Question: What could the diagnosis suggest?
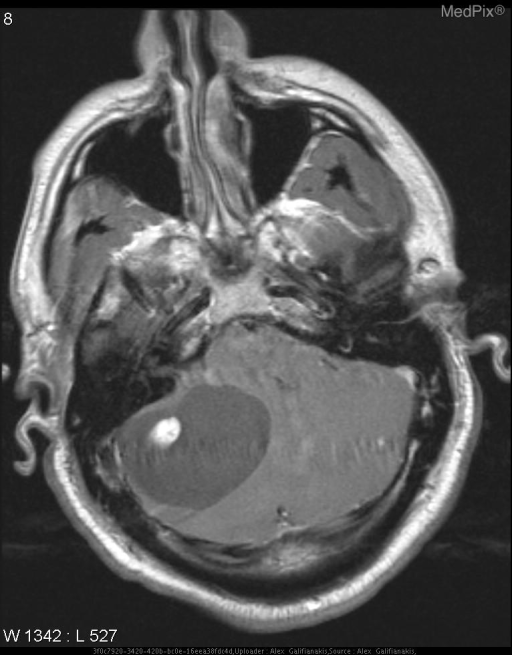
Answer: The possible diagnosis includes DDx for cyst with mural nodule:
Hemangioblastoma (cerebellar hemisphere)
Juvenile Pilocytic astrocytoma (pediatric)
Pilocystic Xanthoastrocytoma.